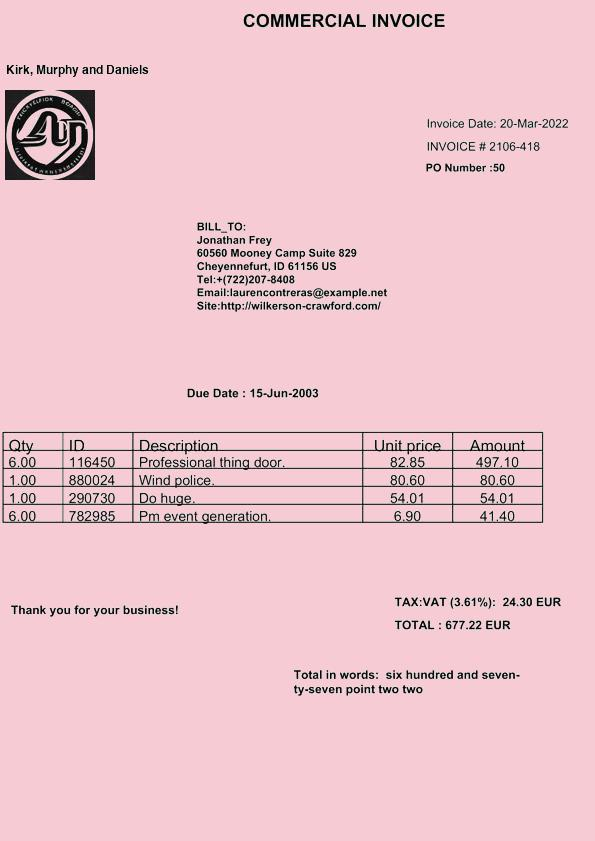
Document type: Invoice